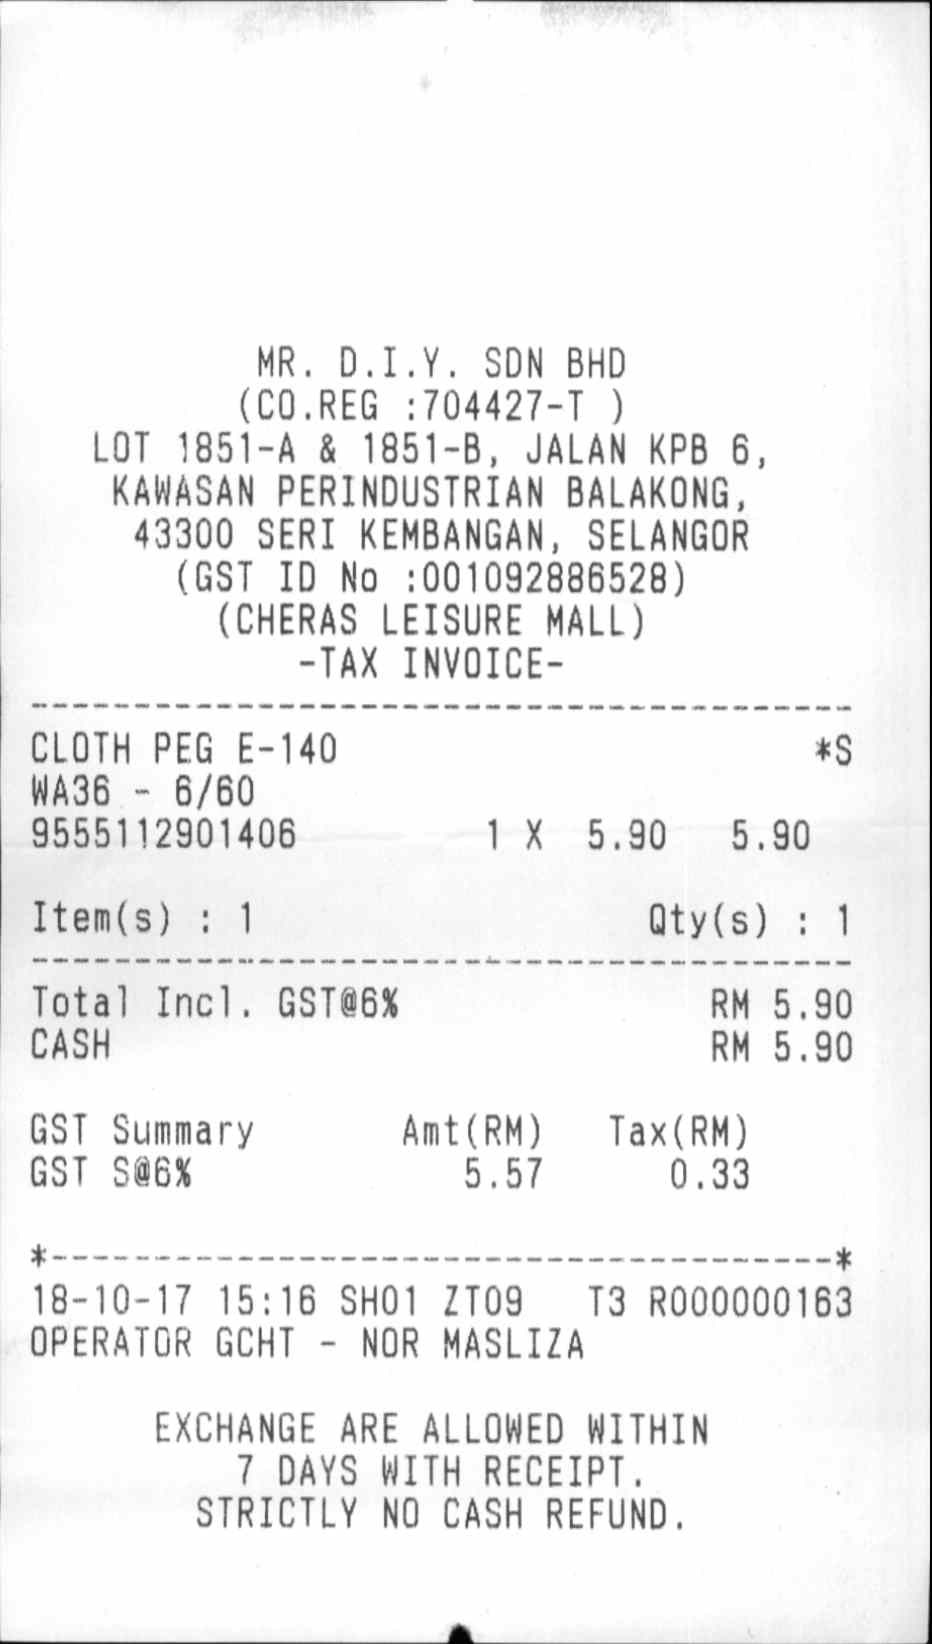
MR. D.I.Y. SDN BHD
(CO.REG :704427-T)
LOT 1851-A & 1851-B, JALAN KPB 6,
KWANSAN PERINDUSTRIAN BLANKONG,
43300 SERI KEMBANGAN, SELANGOR
(GST ID NO :001092886528)
(CHERAS LEISURE MALL)
-TAX INVOICE-
CLOTH PEG E-140
*S
WA36 - 6/60
9555112901406
1
X
5.90
5.90
ITEM(S) : 1
QTY(S) : 1
TOTAL INCL. GST@6%
RM 5.90
CASH
RM 5.90
GST SUMMARY
AMT(RM)
TAX(RM)
GST S@6%
5.57
0.33
18-10-17 15:16 SH01 ZT09
T3 R000000163
OPERATOR GCHT - NOR MASLIZA
EXCHANGE ARE ALLOWED WITHIN
7 DAY WITH RECEIPT,
STRICTLY NO CASH REFUND.